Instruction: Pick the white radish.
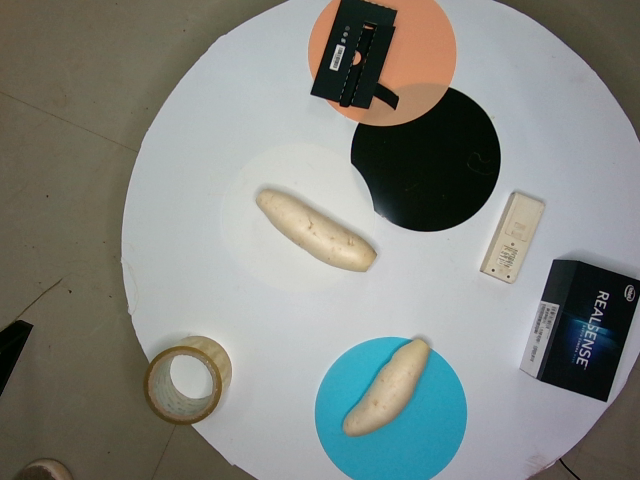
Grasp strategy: vertical